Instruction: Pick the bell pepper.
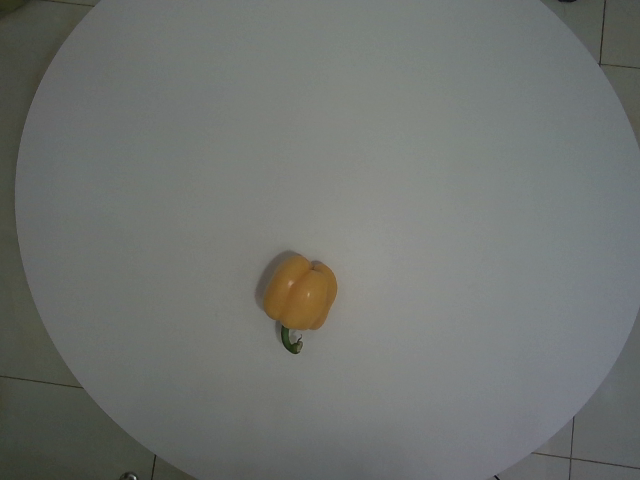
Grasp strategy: vertical